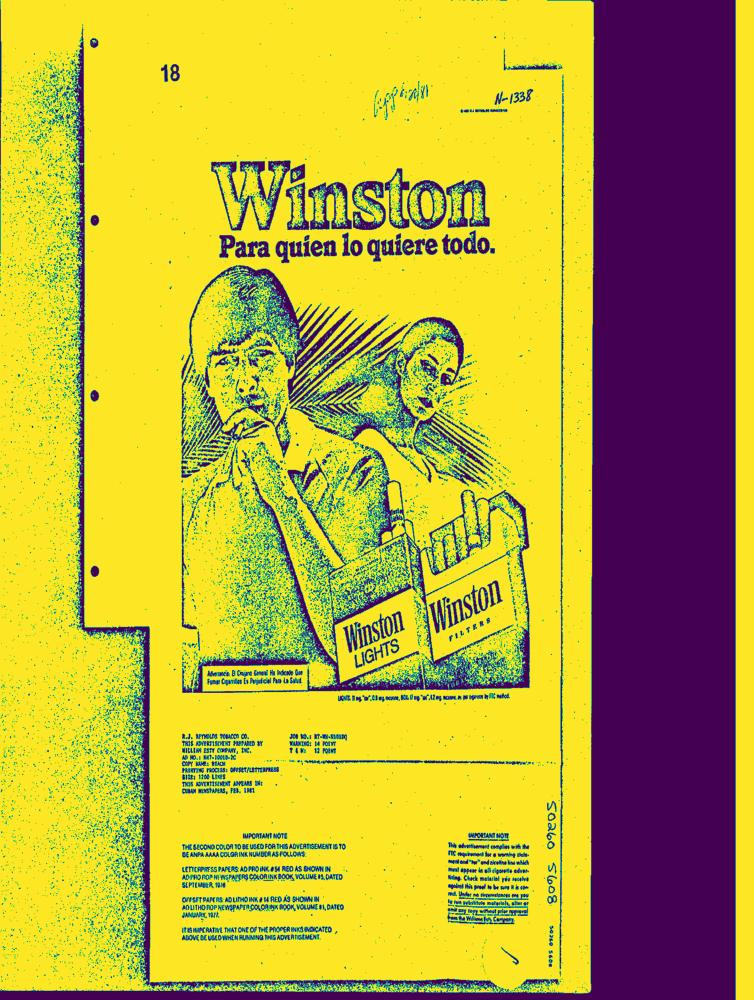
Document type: AD